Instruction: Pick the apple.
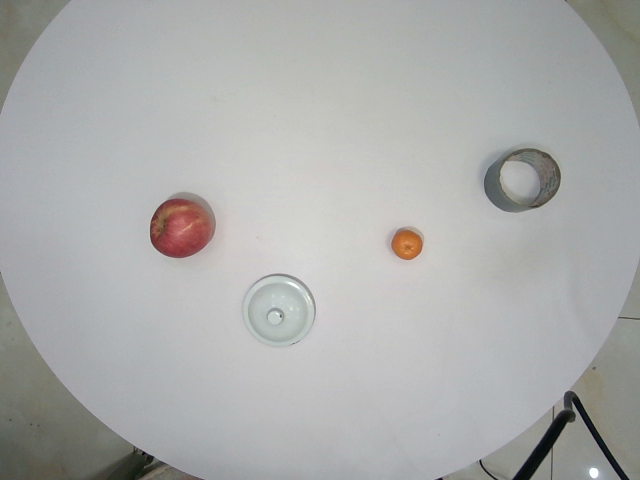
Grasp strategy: vertical